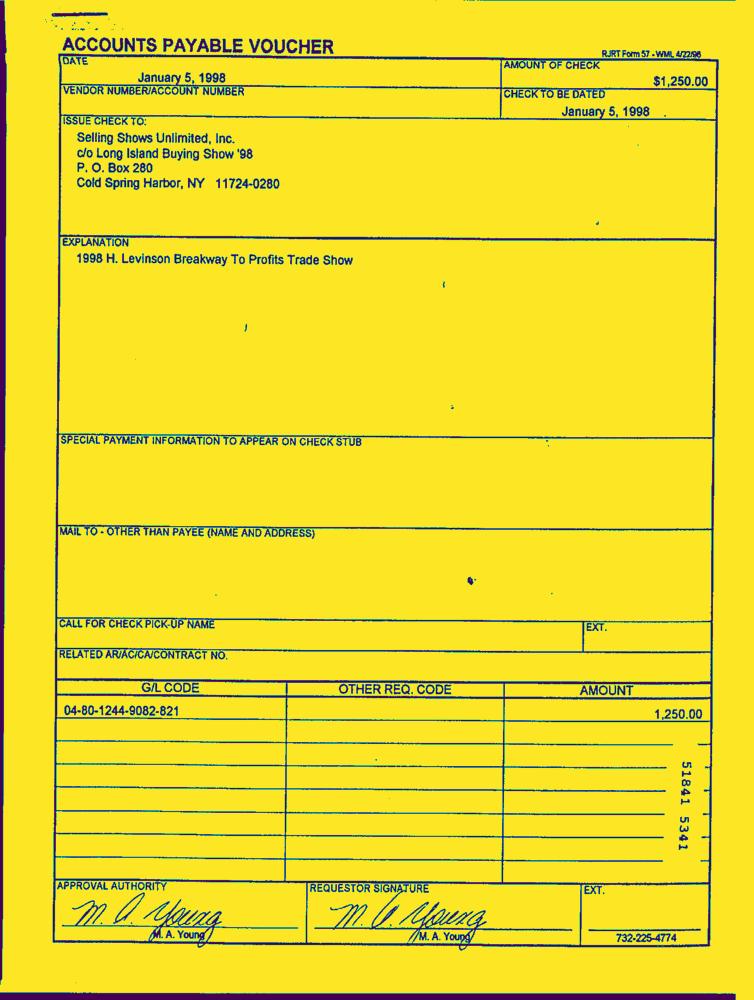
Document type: Invoice-Doc